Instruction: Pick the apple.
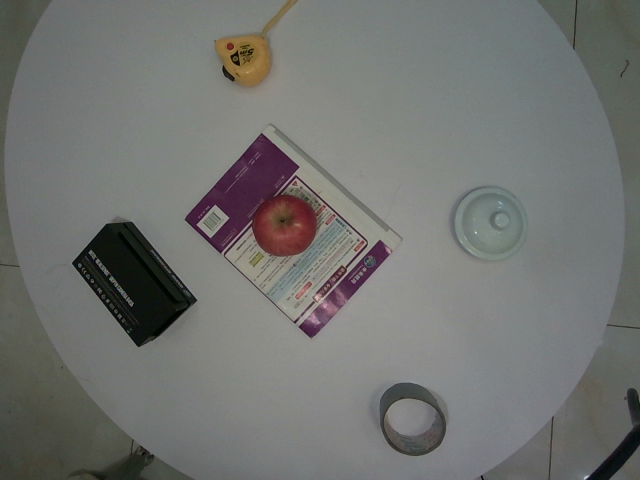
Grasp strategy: vertical